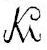
Signature of: karel maixner